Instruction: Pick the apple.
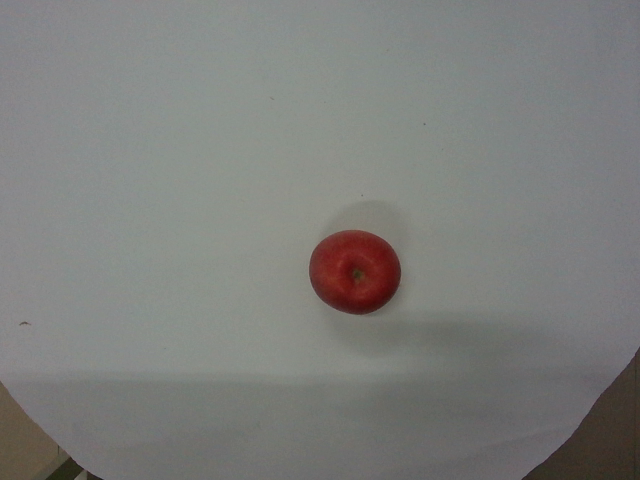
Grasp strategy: vertical